Question: What is the name of the tenant mentioned in the document?
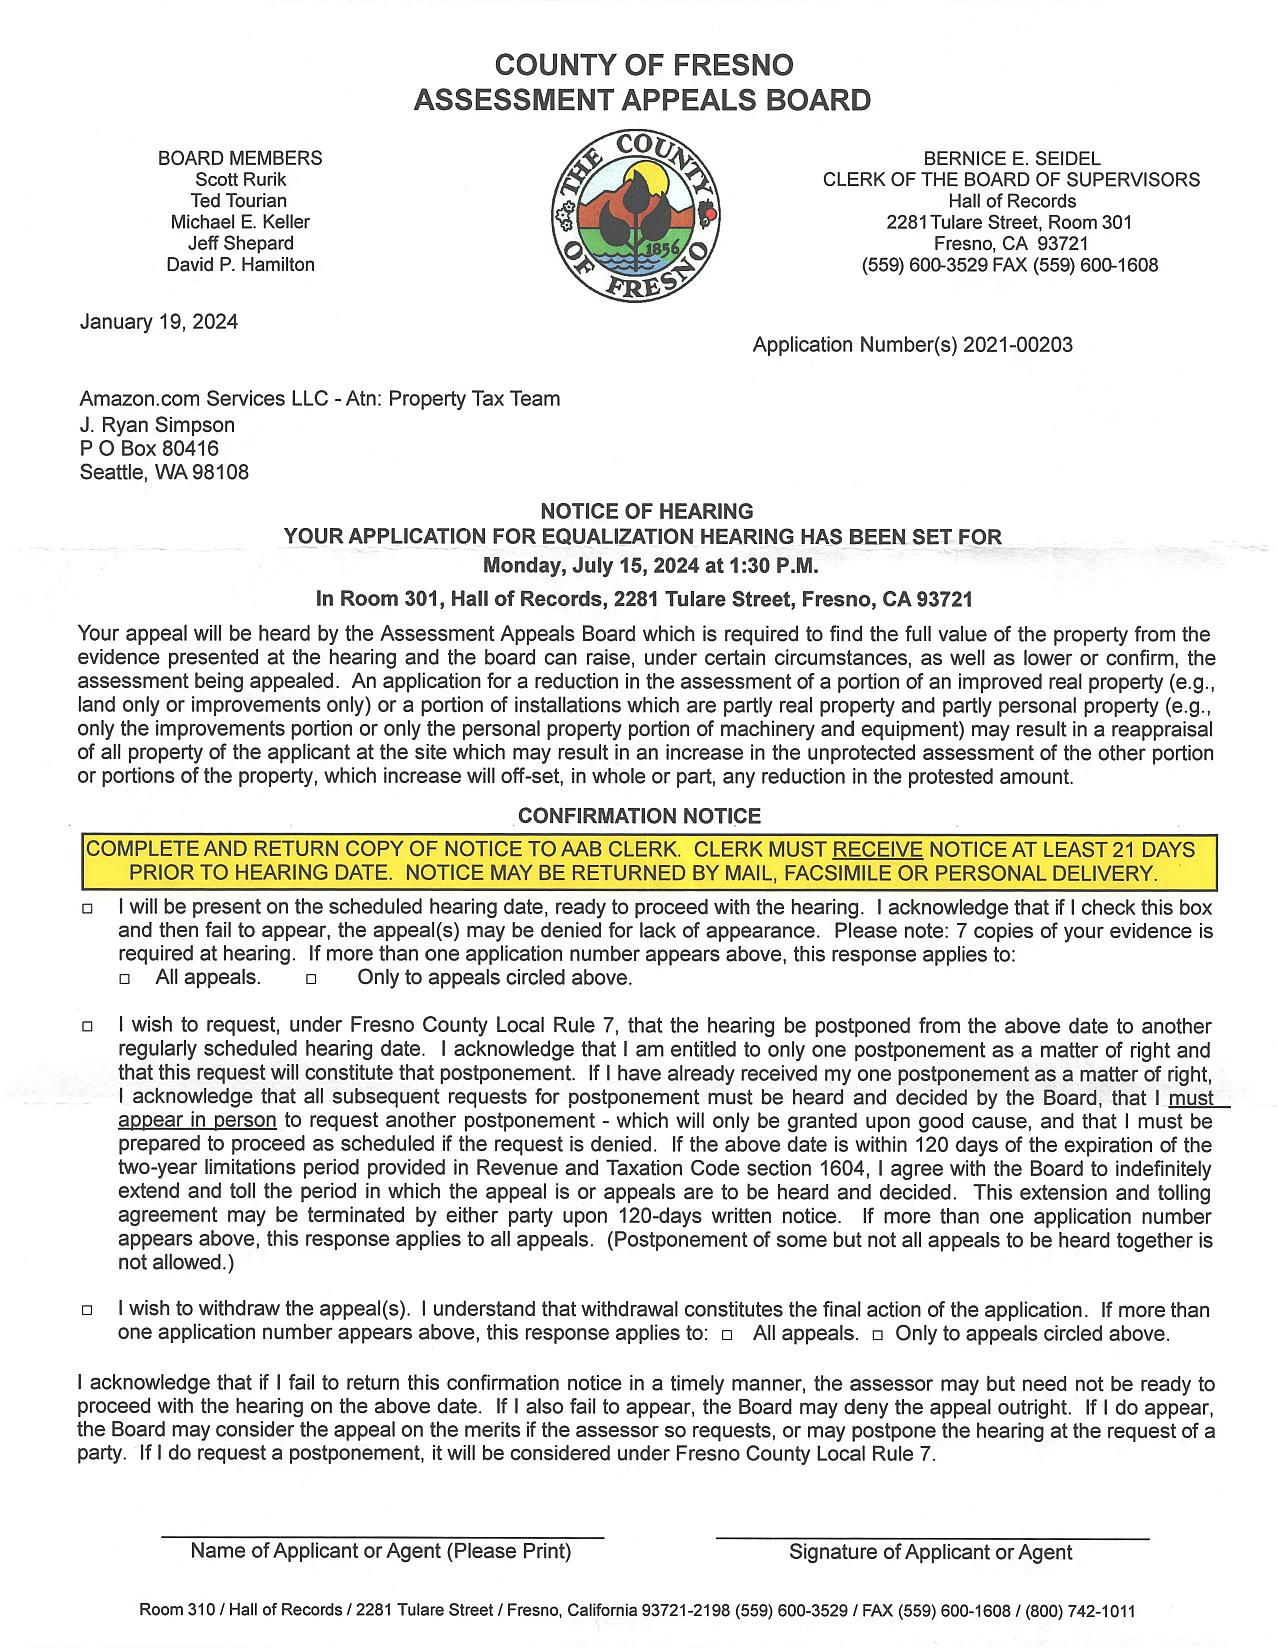
Answer: "Amazon.com Services LLC - Attn: Property Tax Team"